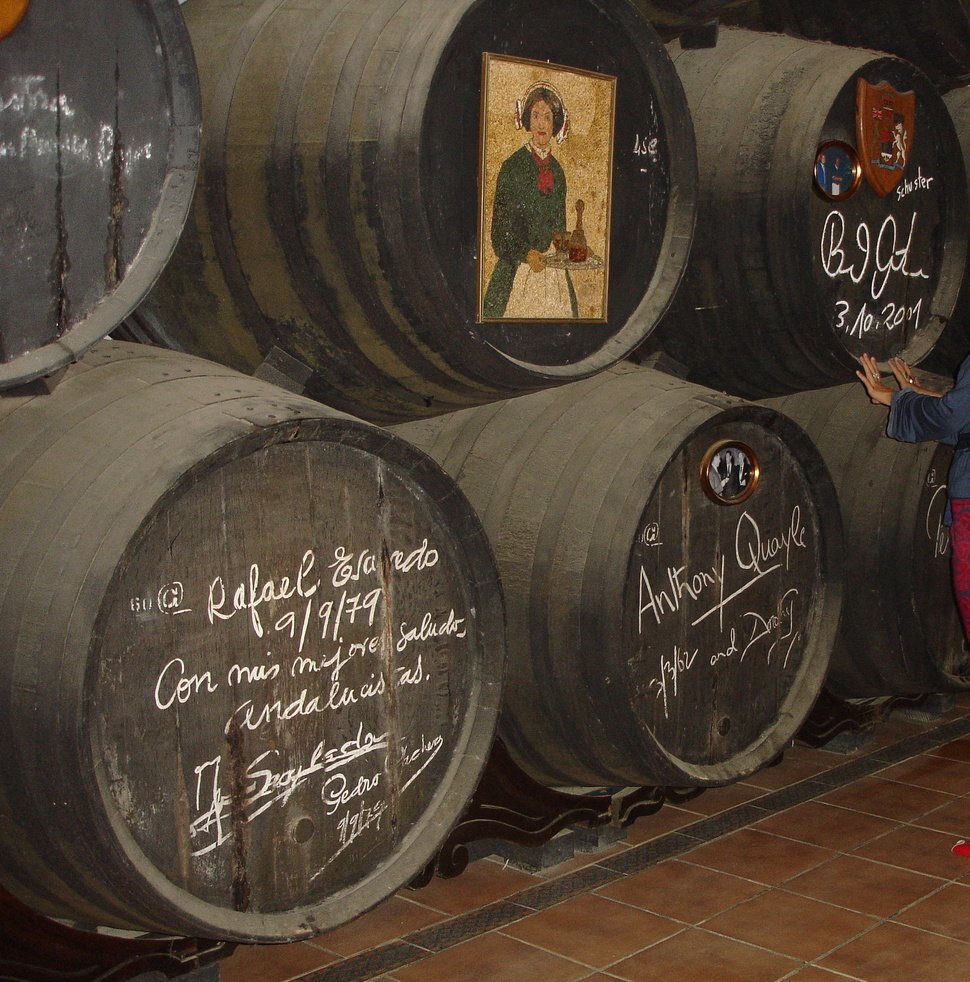
Signature of: anthony quayle